Question: What is the assessed value of the property as noted in the document?
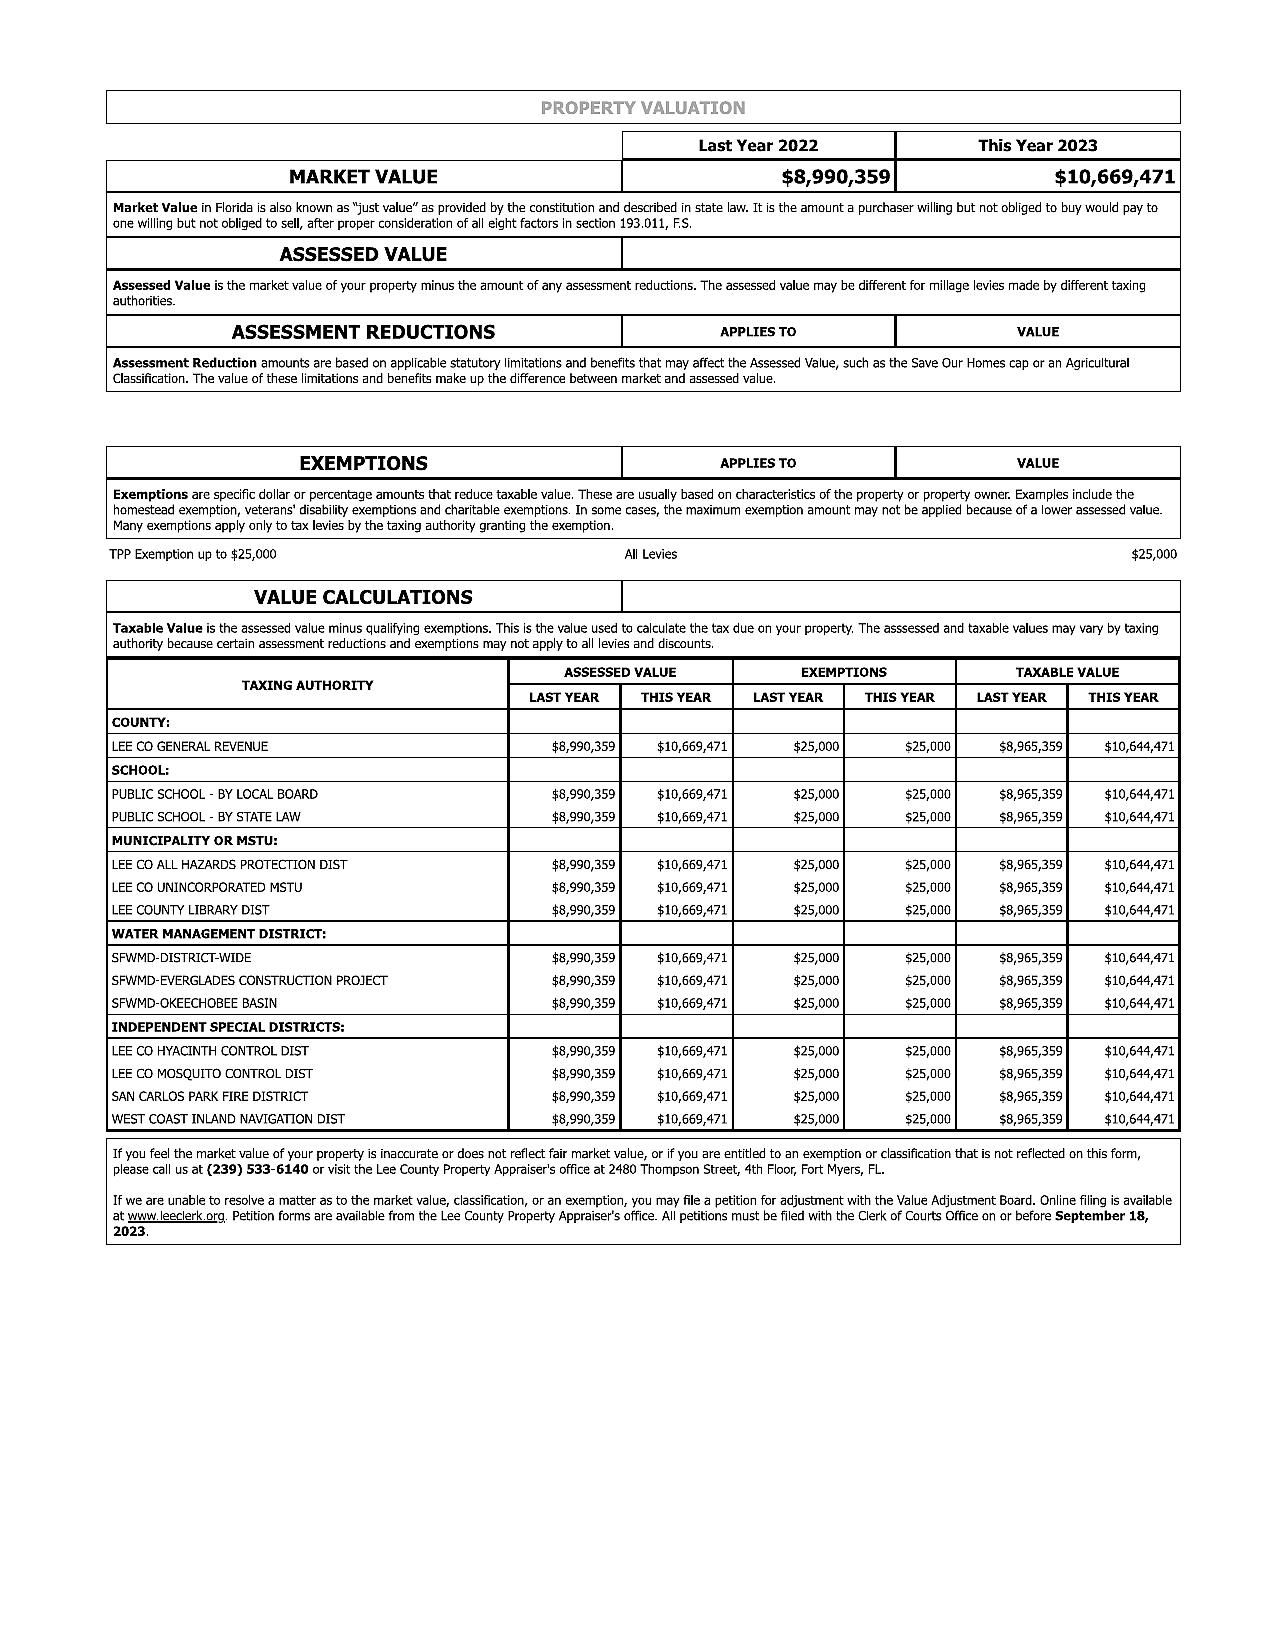
Answer: "$10,644,471 "